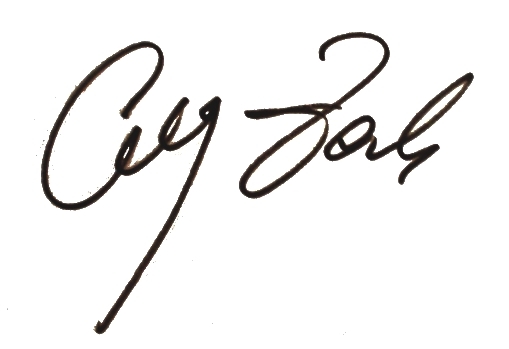
Signature of: cezary żak